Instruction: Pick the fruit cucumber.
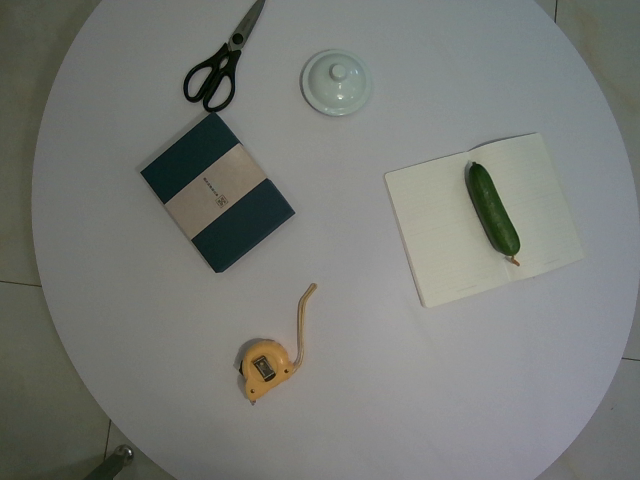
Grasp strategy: vertical